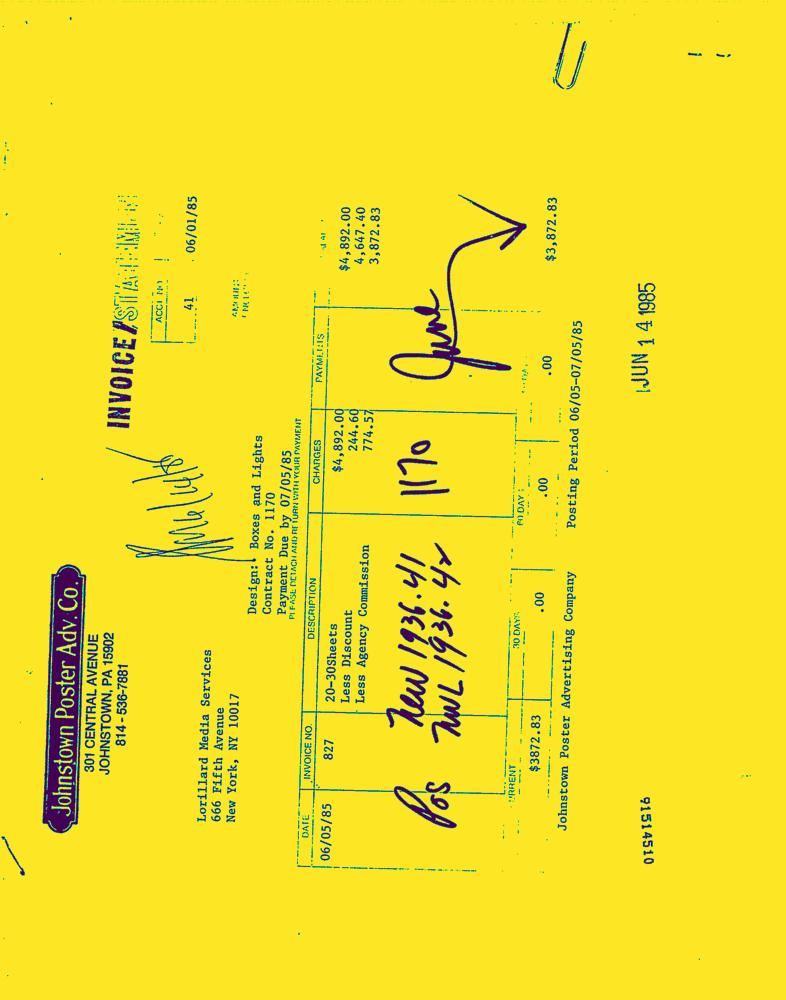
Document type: Invoice-Doc